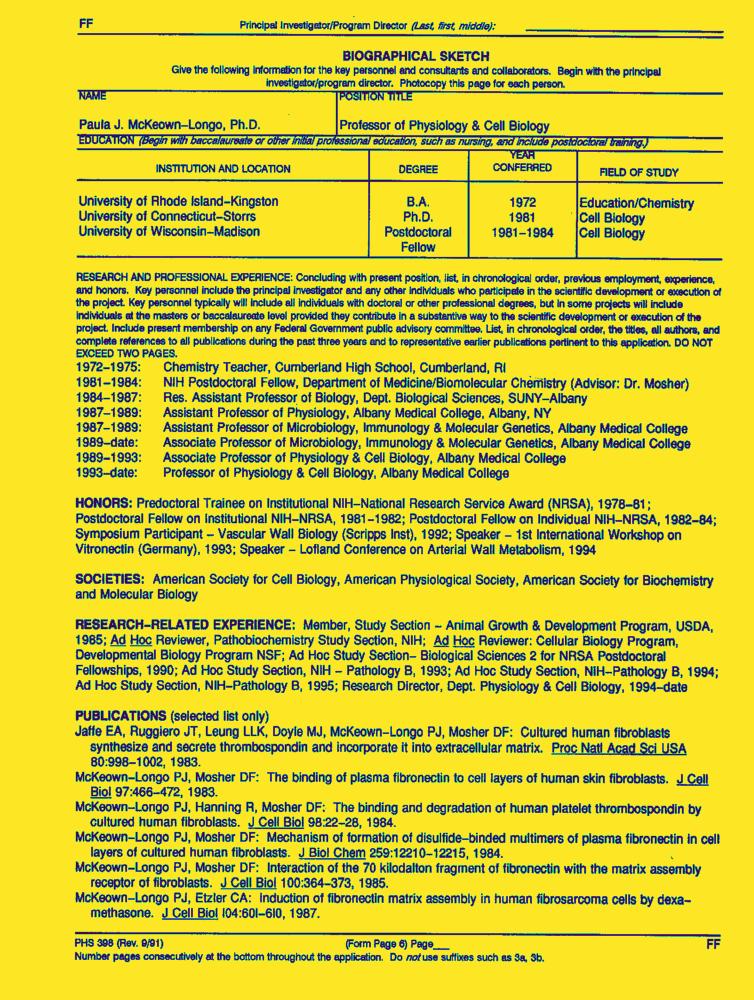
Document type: Resume-Doc